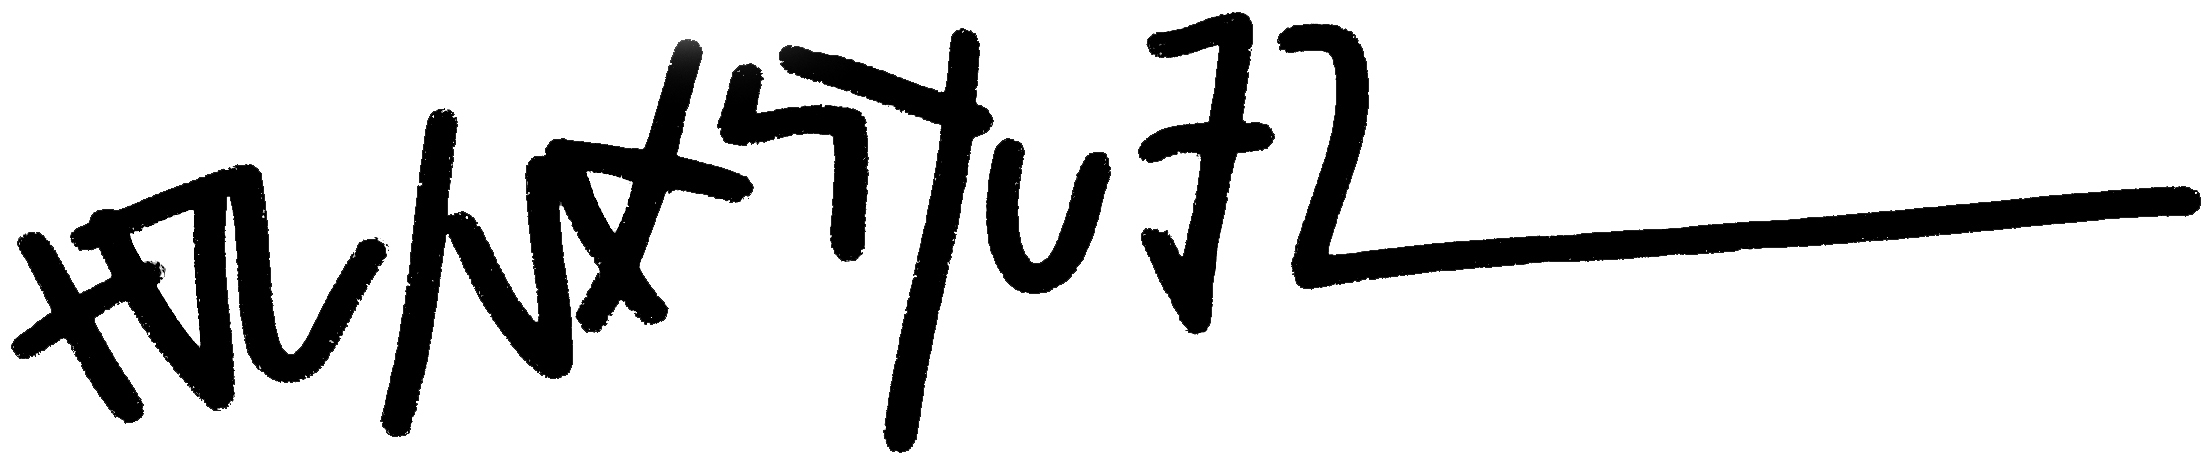
Signature of: raúl vásquez sáez